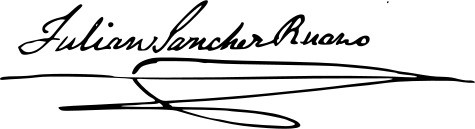
Signature of: julián sánchez ruano